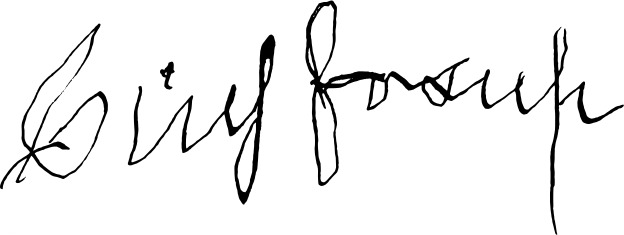
Signature of: chief joseph